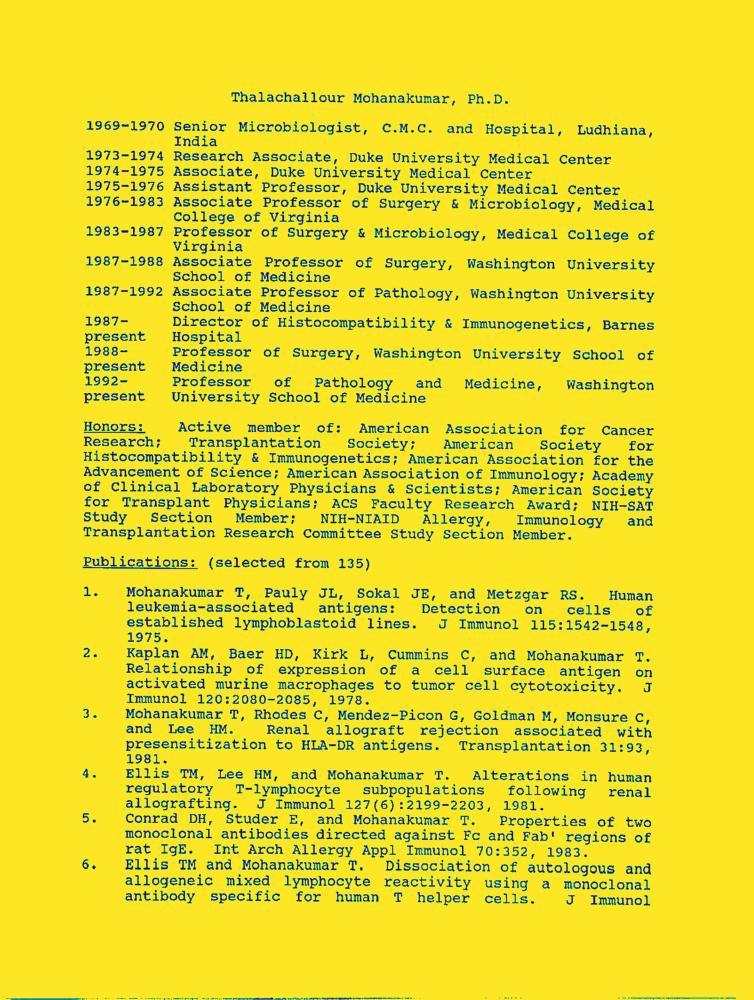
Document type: Resume-Doc